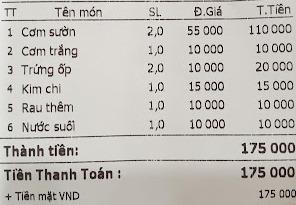
<table>
<tr>
<th>TT</th>
<th>Tên món</th>
<th>SL</th>
<th>Đ.Giá</th>
<th>T.Tiên</th>
</tr>
<tr>
<td>1</td>
<td>Cơm sườn</td>
<td>2,0</td>
<td>55 000</td>
<td>110 000</td>
</tr>
<tr>
<td>2</td>
<td>Cơm trắng</td>
<td>1,0</td>
<td>10 000</td>
<td>10 000</td>
</tr>
<tr>
<td>3</td>
<td>Trứng ốp</td>
<td>2,0</td>
<td>10 000</td>
<td>20 000</td>
</tr>
<tr>
<td>4</td>
<td>Kim chi</td>
<td>1,0</td>
<td>15 000</td>
<td>15 000</td>
</tr>
<tr>
<td>5</td>
<td>Rau thêm</td>
<td>1,0</td>
<td>10 000</td>
<td>10 000</td>
</tr>
<tr>
<td>6</td>
<td>Nước suối</td>
<td>1,0</td>
<td>10 000</td>
<td>10 000</td>
</tr>
</table>

Thành tiền: 175 000
Tiền Thanh Toán : 175 000
+ Tiền mặt VND 175 000